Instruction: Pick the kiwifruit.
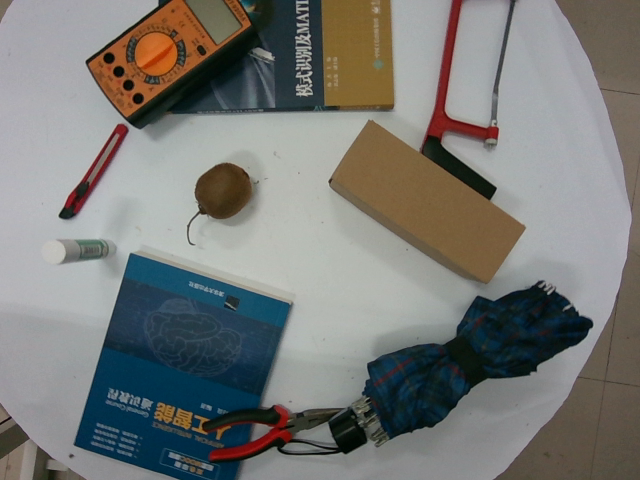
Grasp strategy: vertical